Question: What was observed in the imaging?
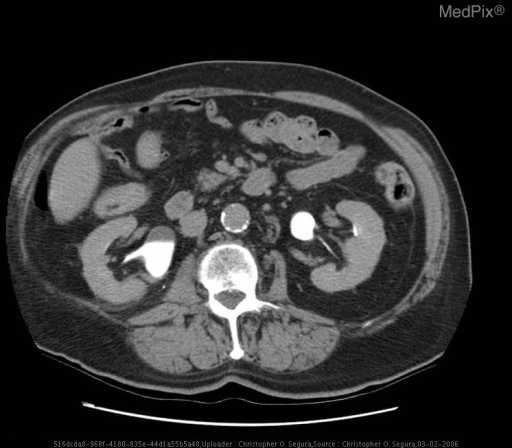
Answer: The imaging shows - Bilateral extrarenal pelves.
- No evidence of obstructing stones or stones in the bladder.
- Abnormal layering of contrast material within the posterior aspect of the bladder concerning for clot vs mural mass.
- Metastatic disease with spread to bilateral hilar and mediastinal lymph nodes.
- Metastatic disease with spread to left lower lung lobe. Axial image of contrast CT shows bilateral extrarenal pelves..